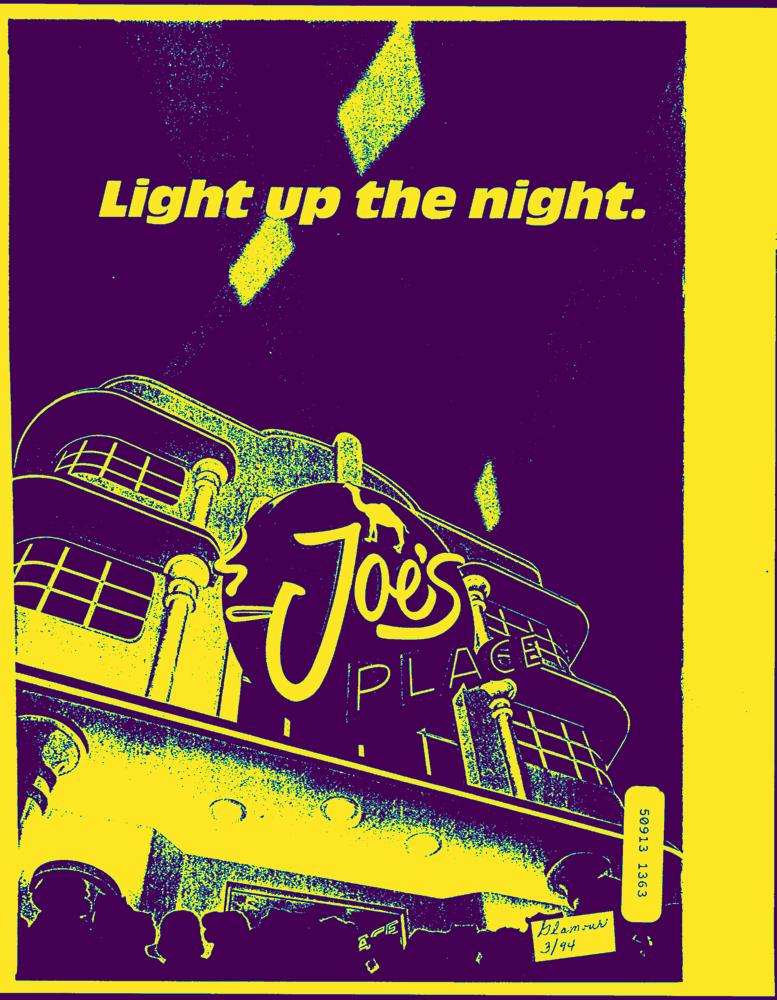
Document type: AD